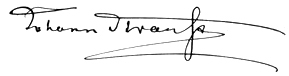
Signature of: johann strauss ii